Question: How is the history relevant to the case?
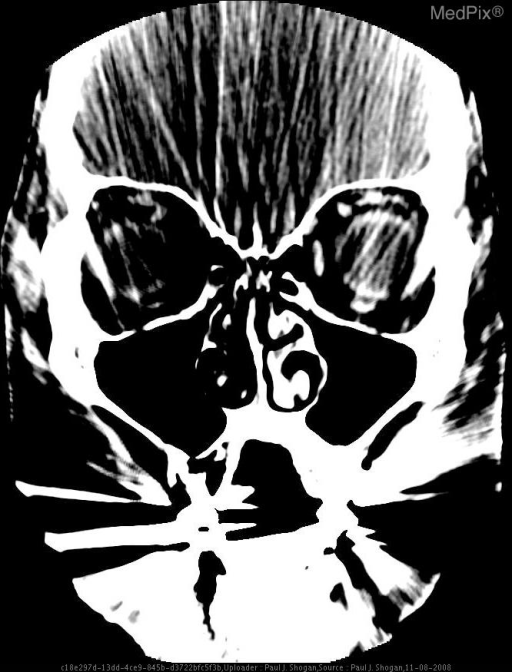
Answer: The patient's history of 58 yo woman with orbital cellulitis preceded by open lesion inferior to right eye. is key in understanding the case.